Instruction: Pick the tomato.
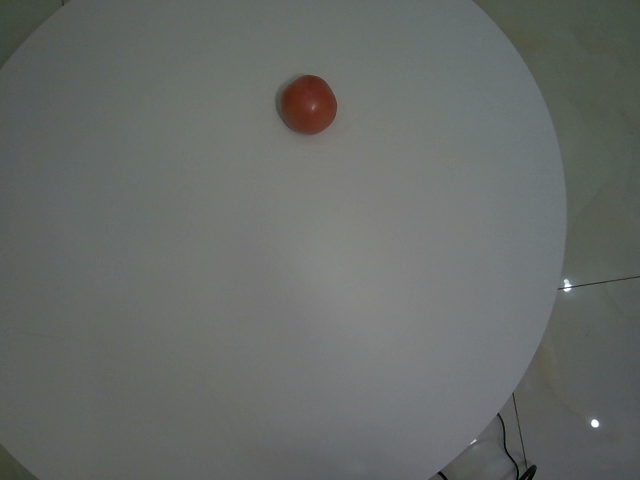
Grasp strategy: vertical